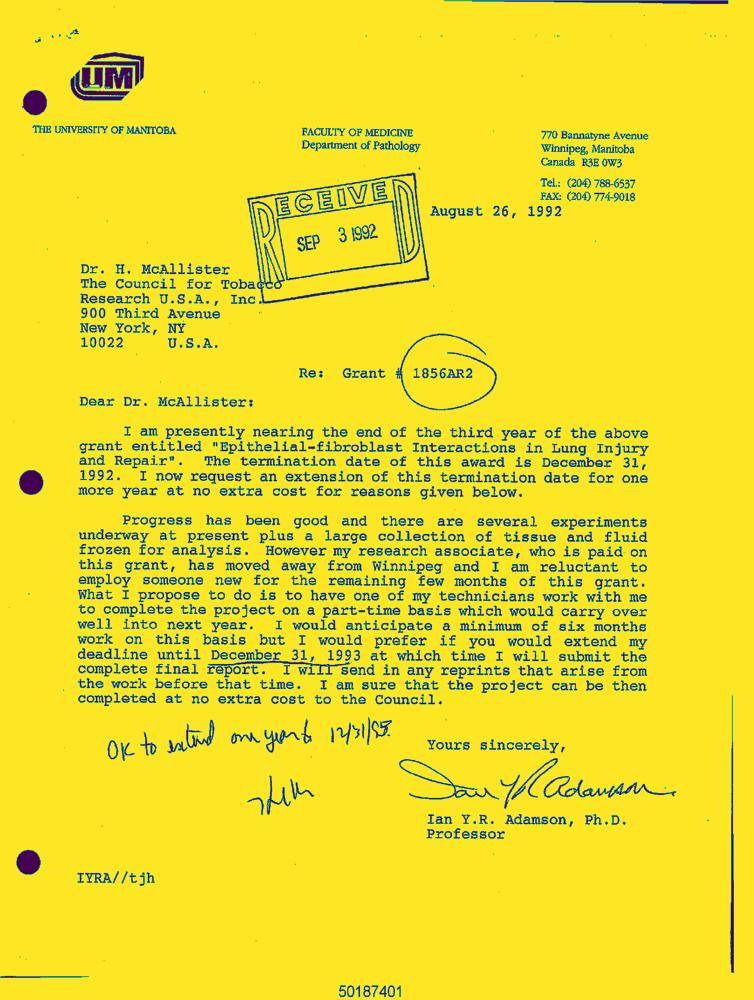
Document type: Letter-Doc